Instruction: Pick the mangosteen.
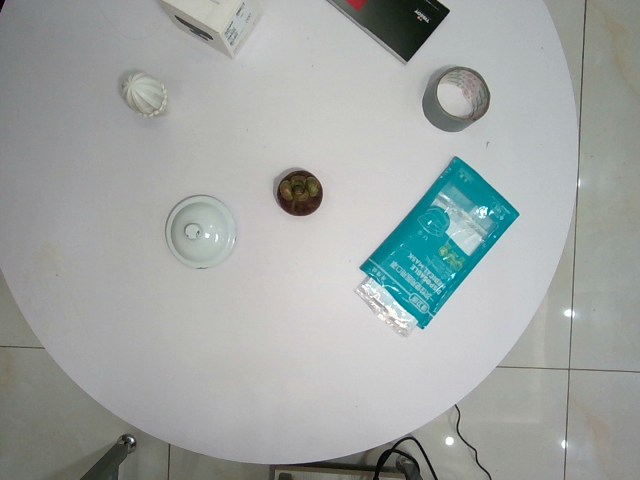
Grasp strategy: vertical